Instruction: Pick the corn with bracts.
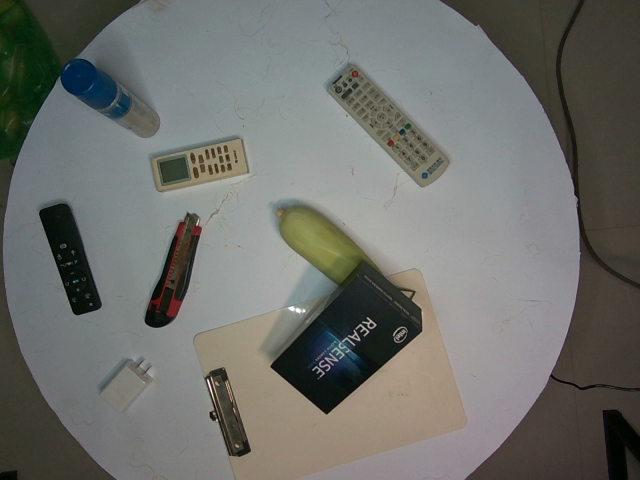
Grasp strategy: vertical